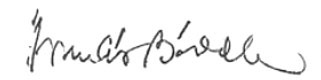
Signature of: francis biddle